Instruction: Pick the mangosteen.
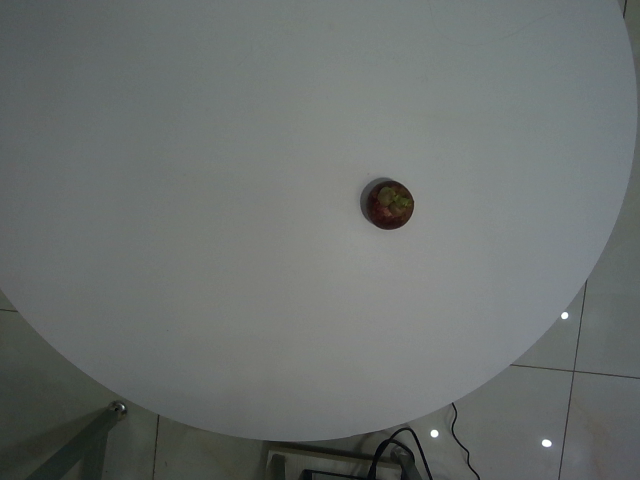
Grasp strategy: vertical